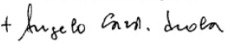
Signature of: angelo scola